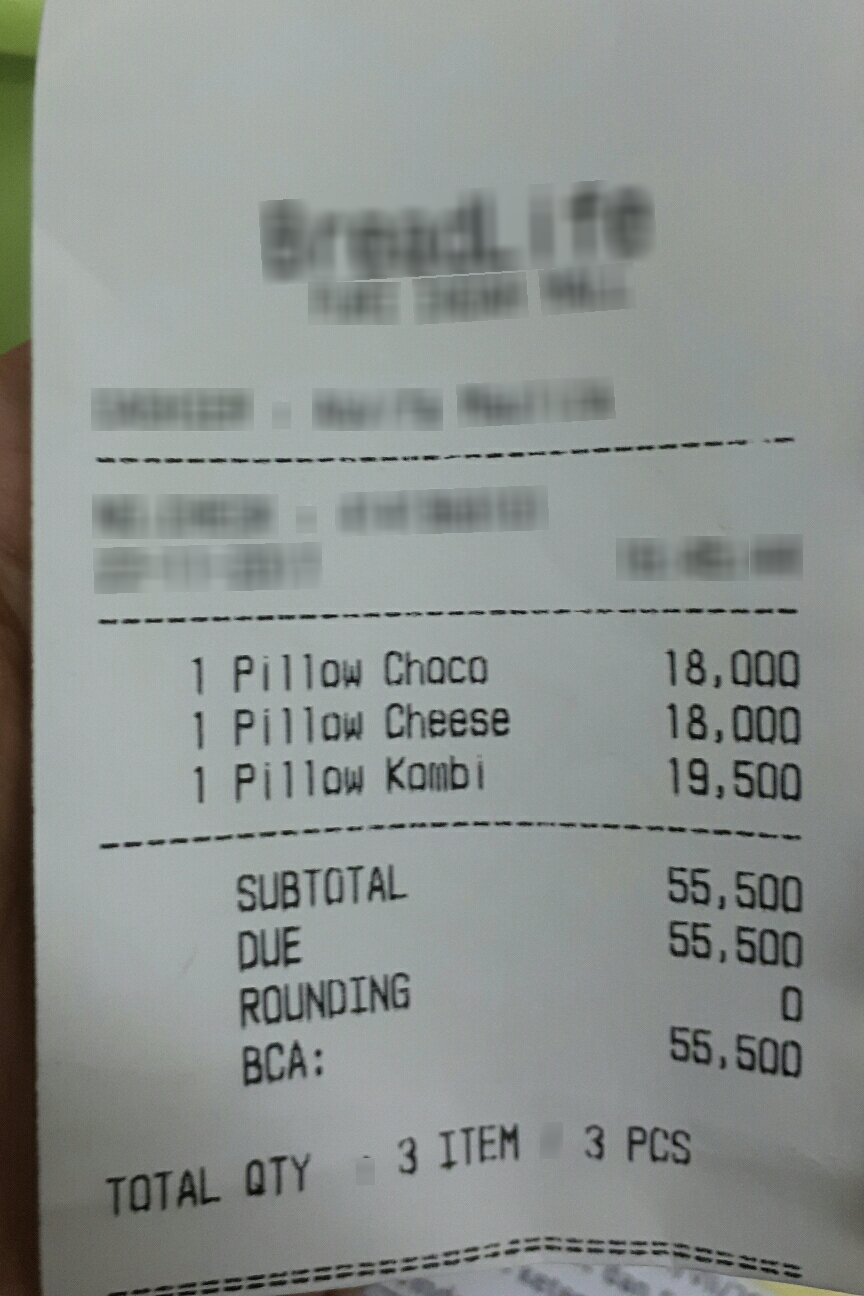
Receipt information:
subtotal: 55,500
total: 55,500
line_items: item_name: Pillow Choco
item_value: 18,000
item_quantity: 1
item_name: Pillow Cheese
item_value: 18,000
item_quantity: 1
item_name: Pillow Kombi
item_value: 19,500
item_quantity: 1